Question: Which state is mentioned in the document?
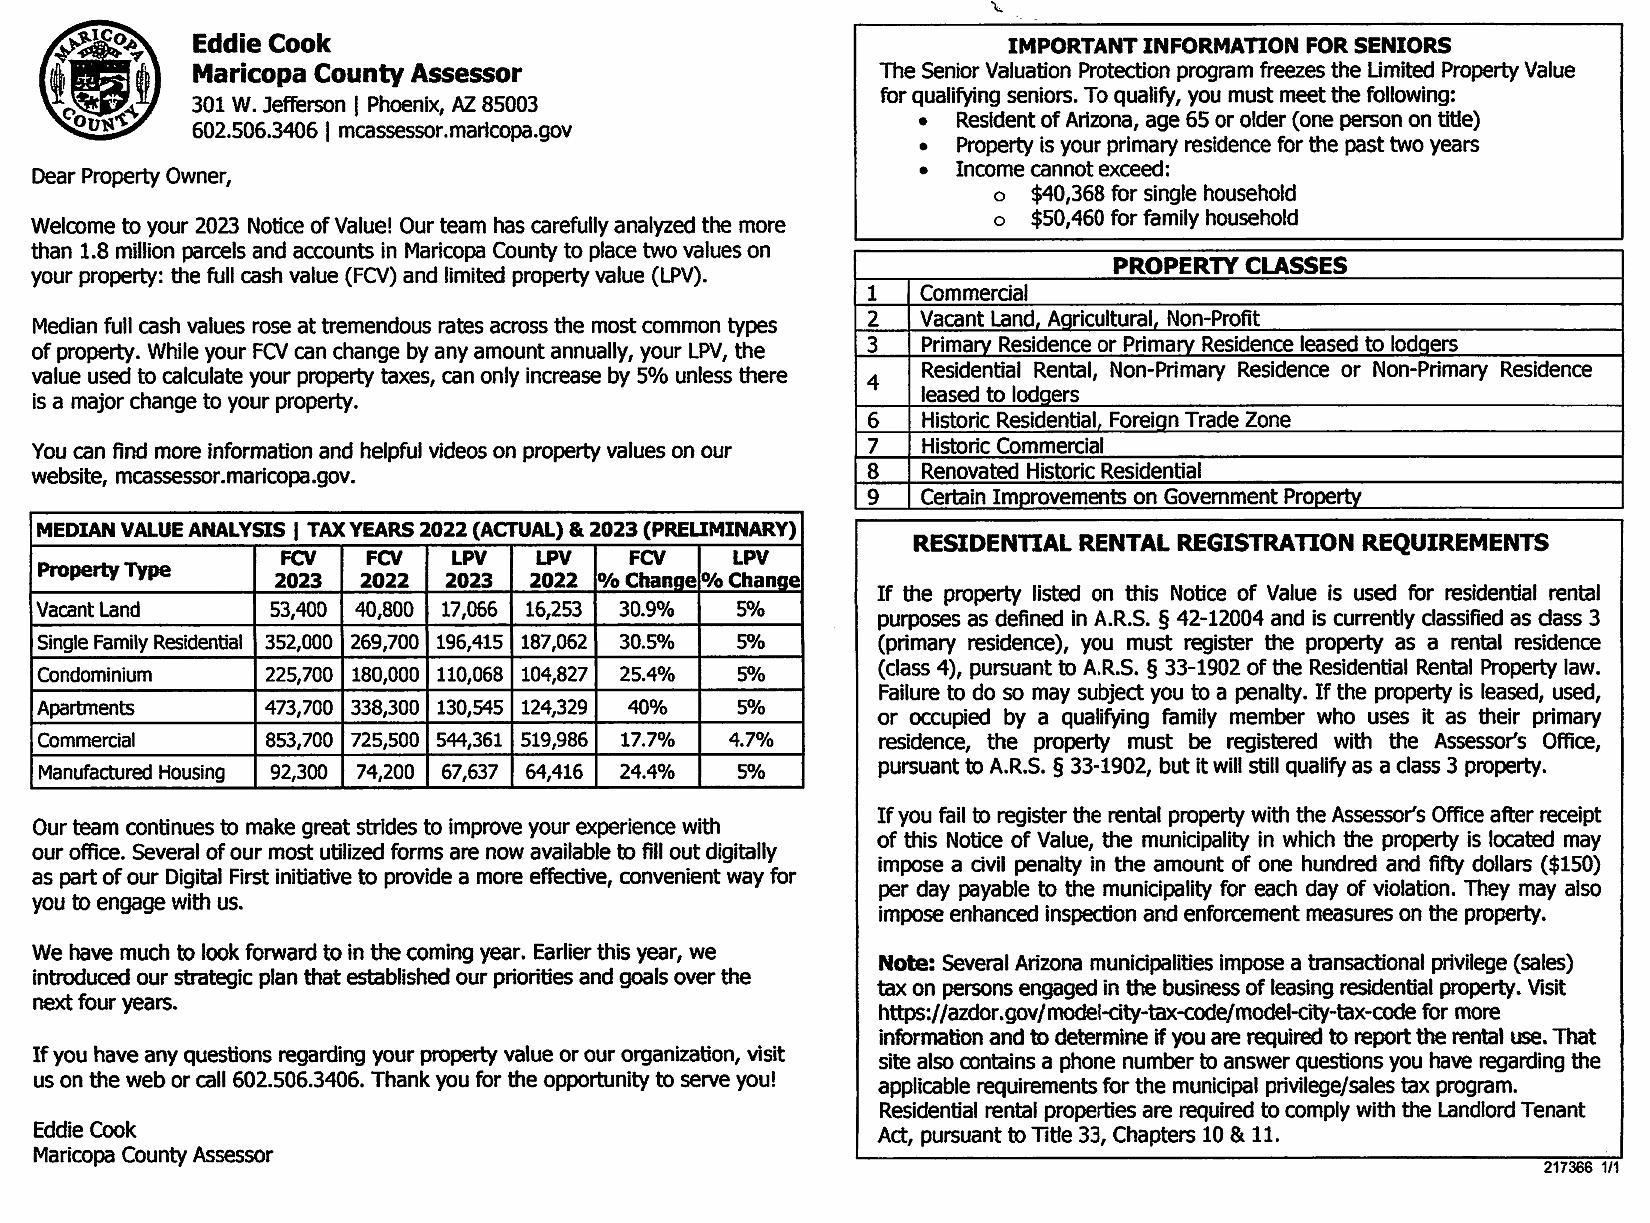
Answer: "AZ"